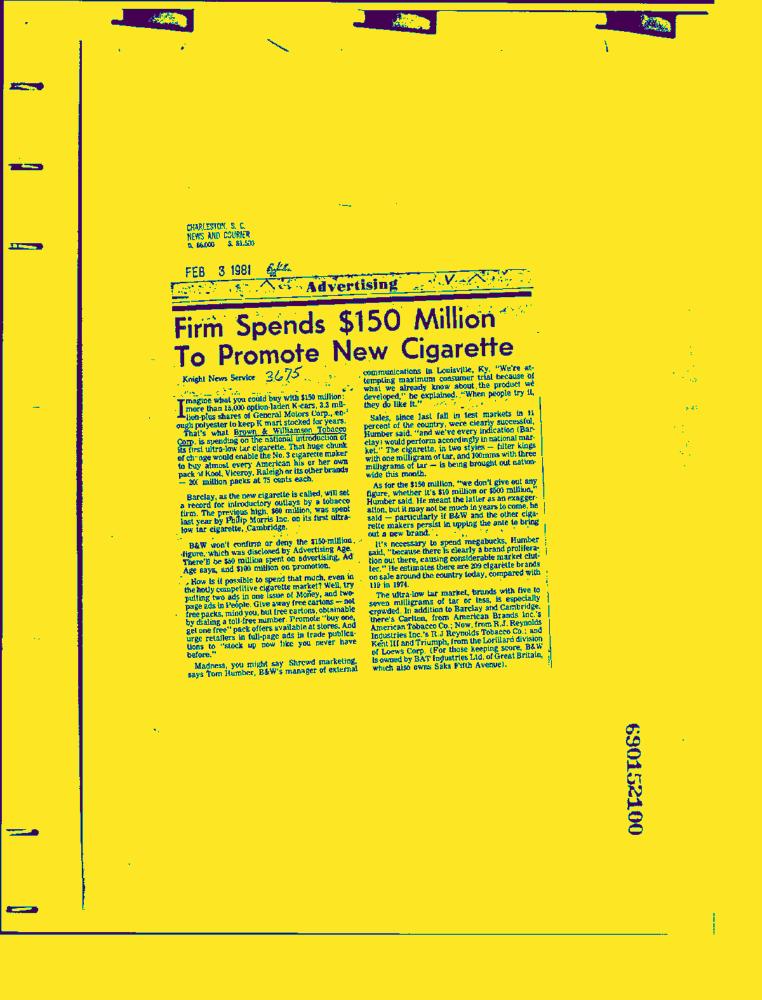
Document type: News-Article